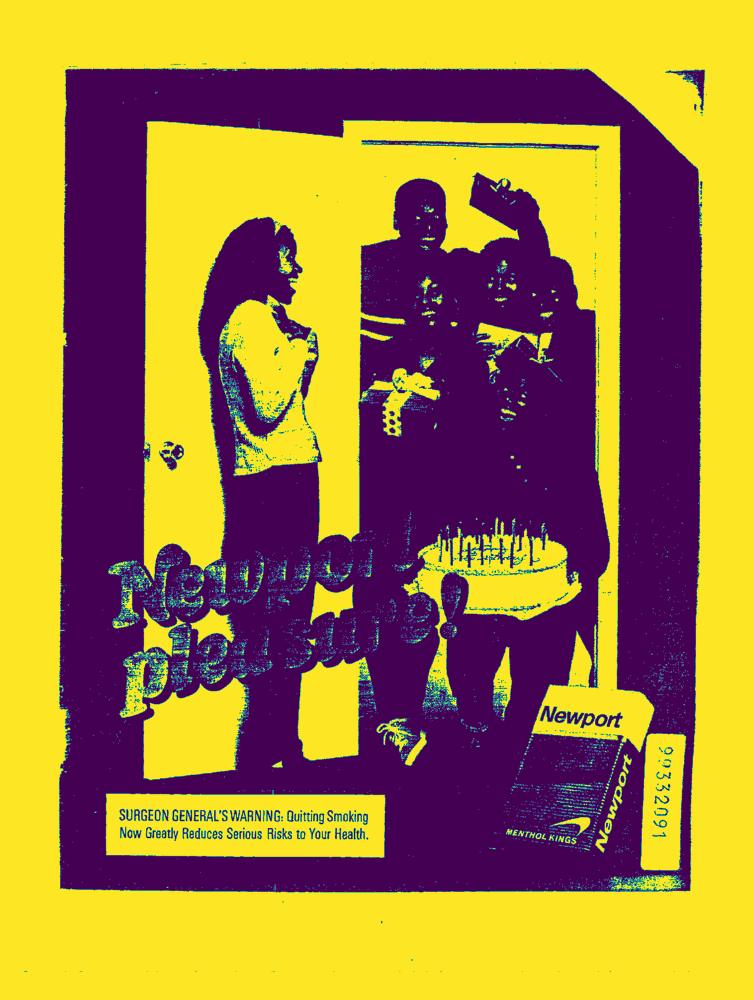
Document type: AD